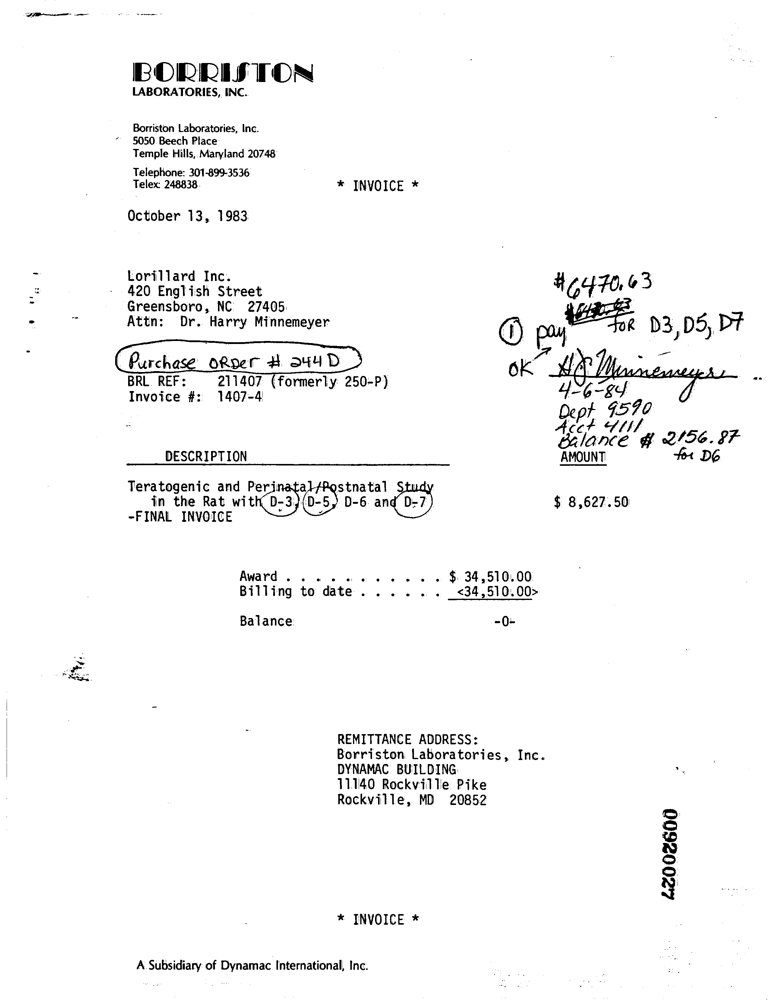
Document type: Invoice